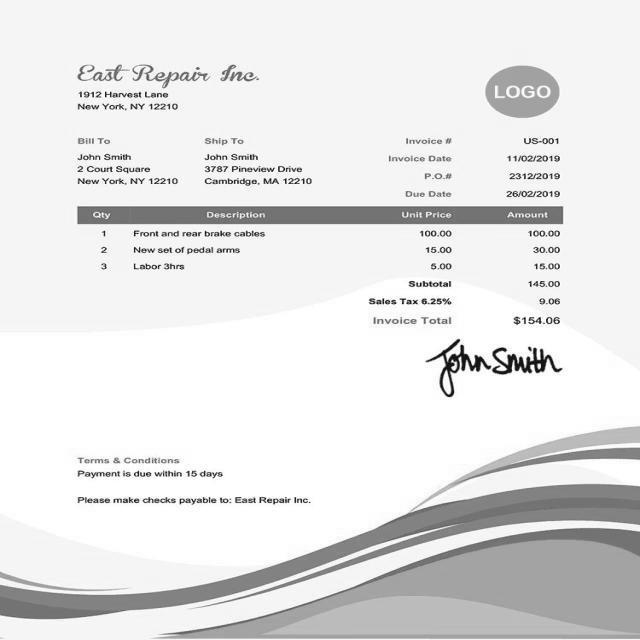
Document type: Invoice